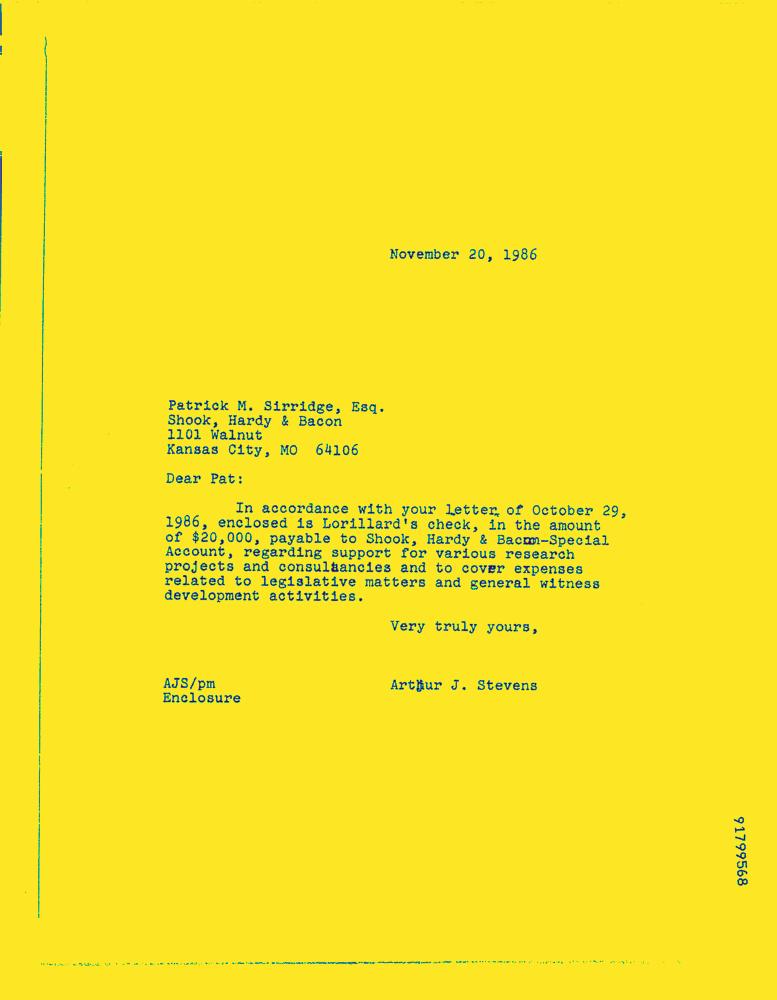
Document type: Letter-Doc